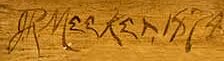
Signature of: joseph rusling meeker